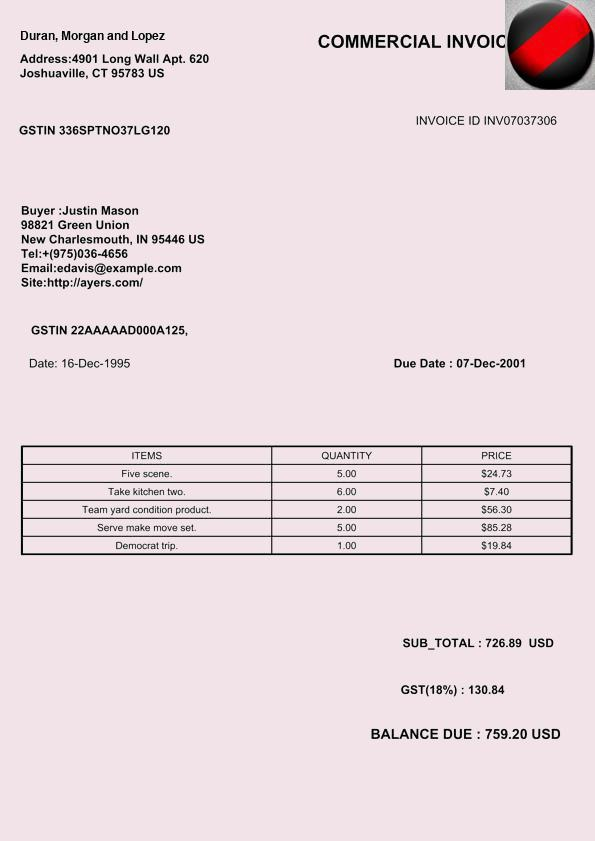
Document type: Invoice